Question: What is the address or location of the property listed in the document?
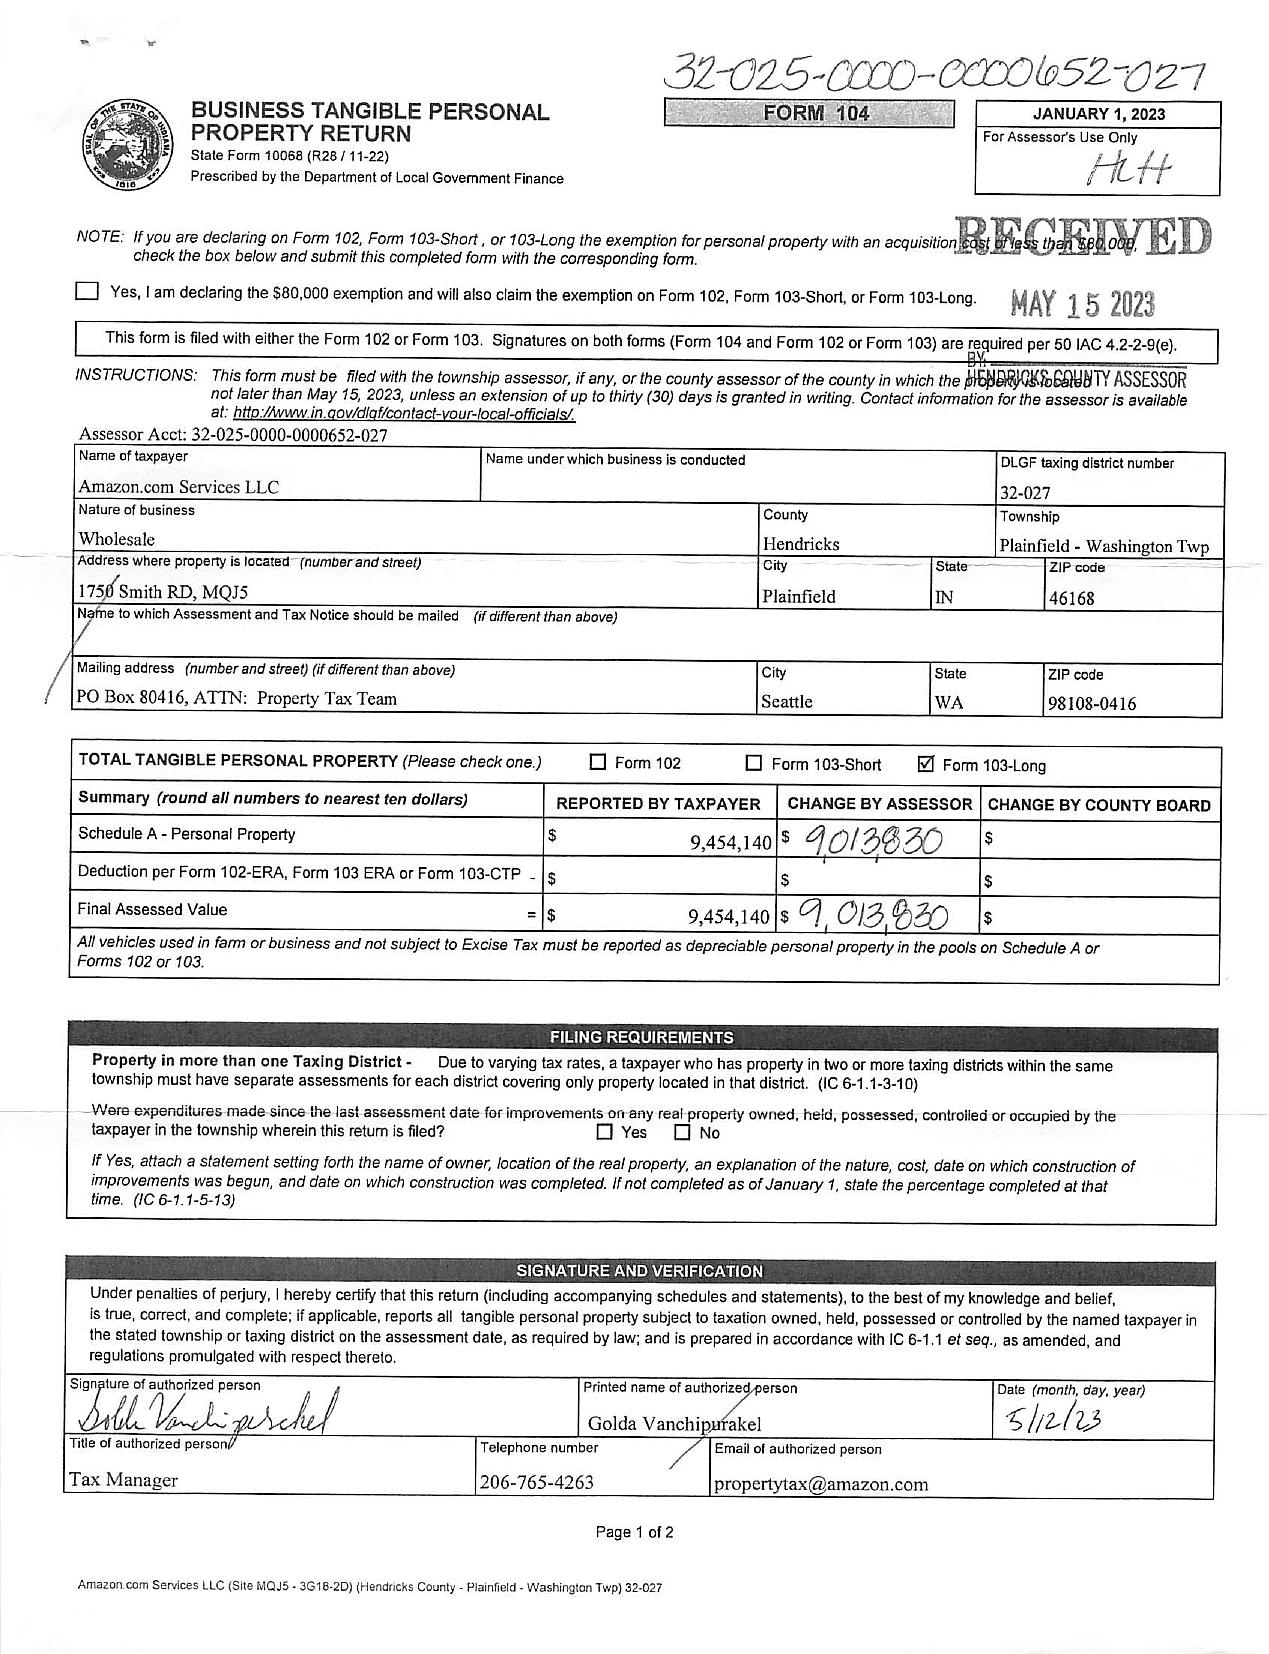
Answer: "1750 Smith RD, MO15"